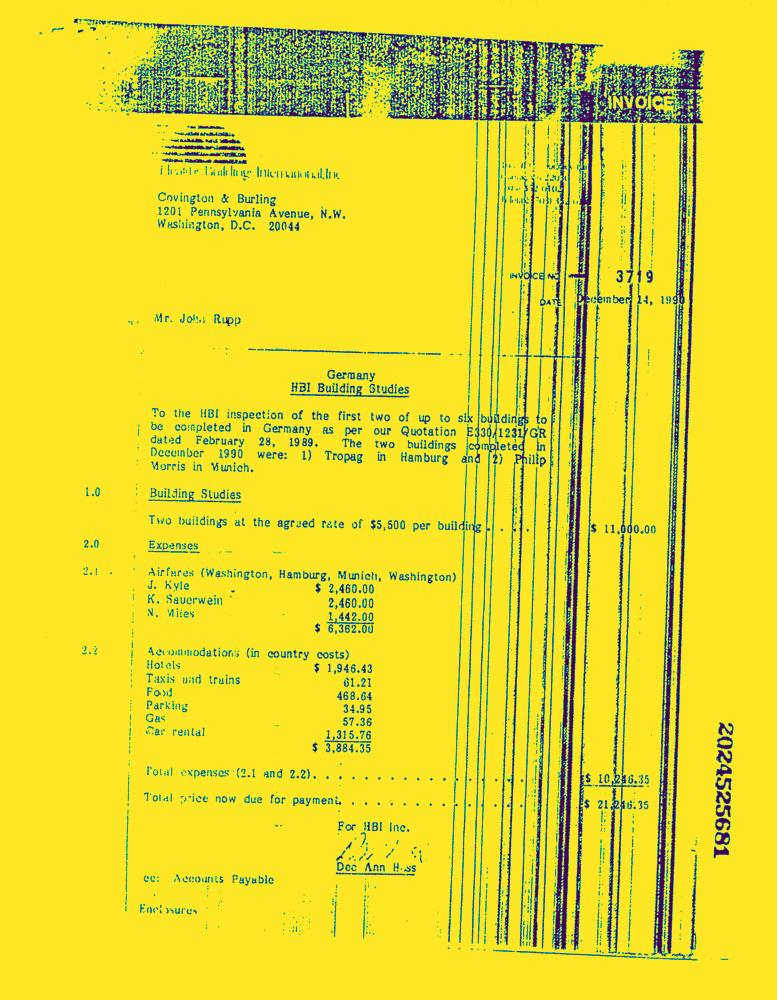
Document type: Invoice-Doc